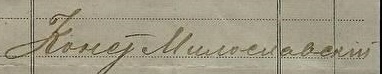
Signature of: kostiantyn myloslavskyi